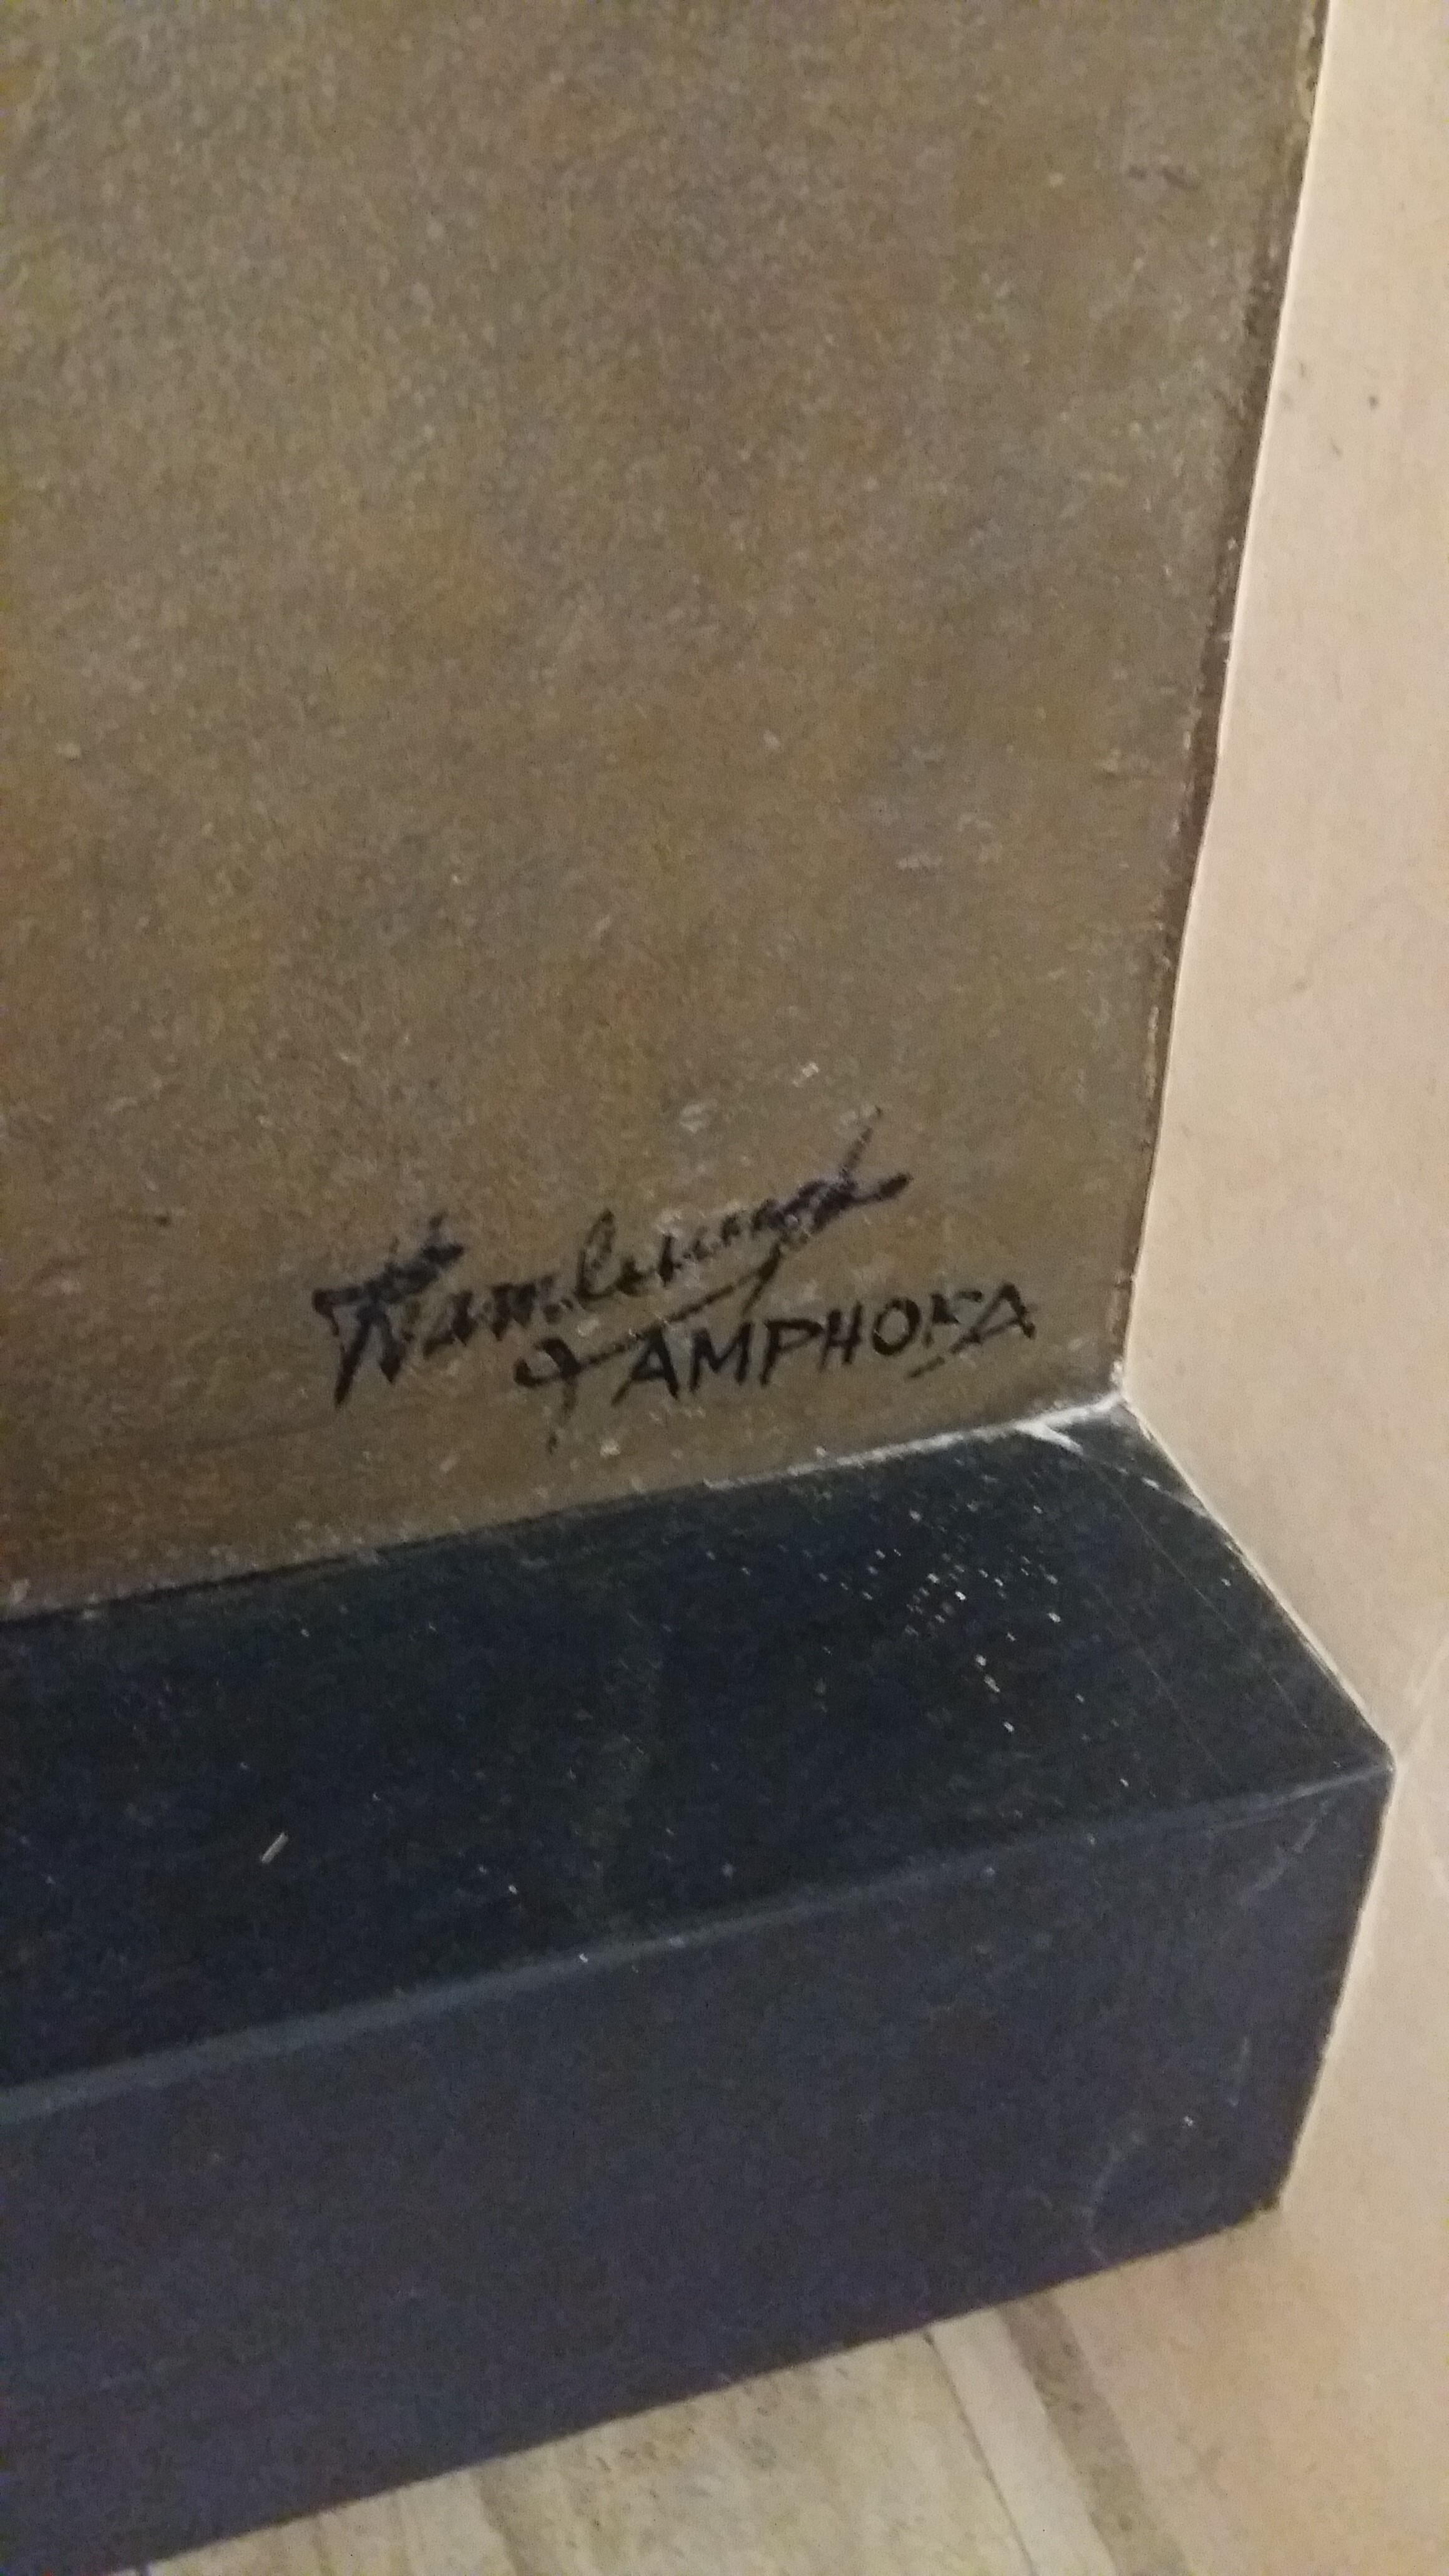
Signature of: rogier vandeweghe